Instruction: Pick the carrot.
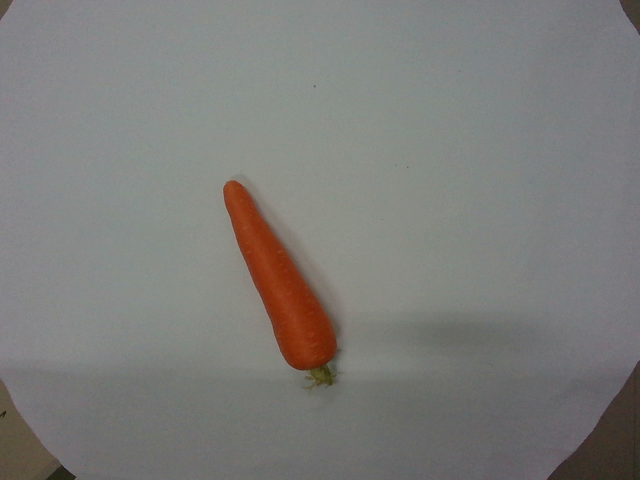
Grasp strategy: vertical